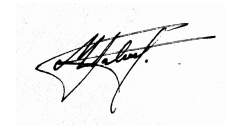
Signature of: marta liisa talvet